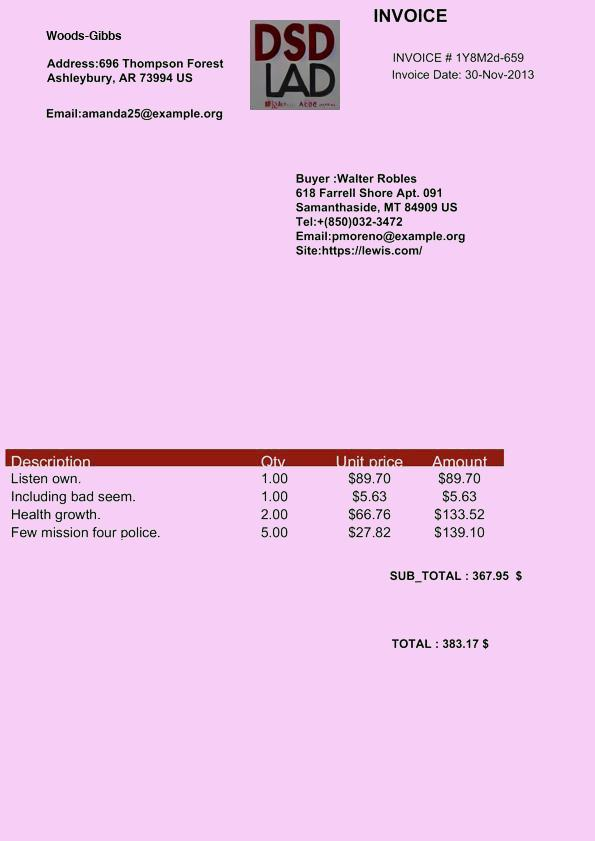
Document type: Invoice